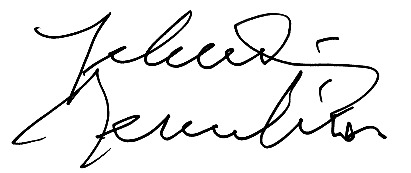
Signature of: yehudi menuhin